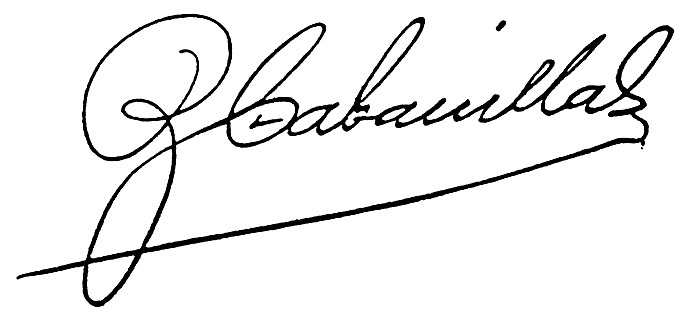
Signature of: ramón cabanillas